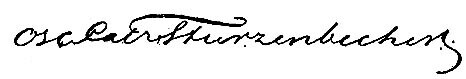
Signature of: oscar patric sturzen becker